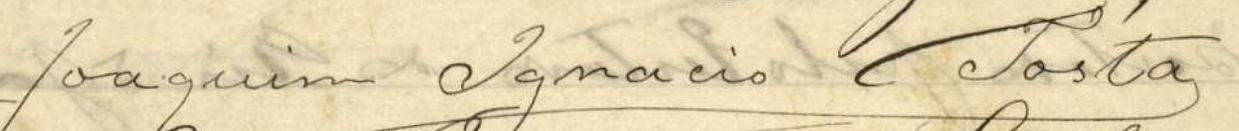
Signature of: joaquim inácio tosta